Question: How does the patient history play a role?
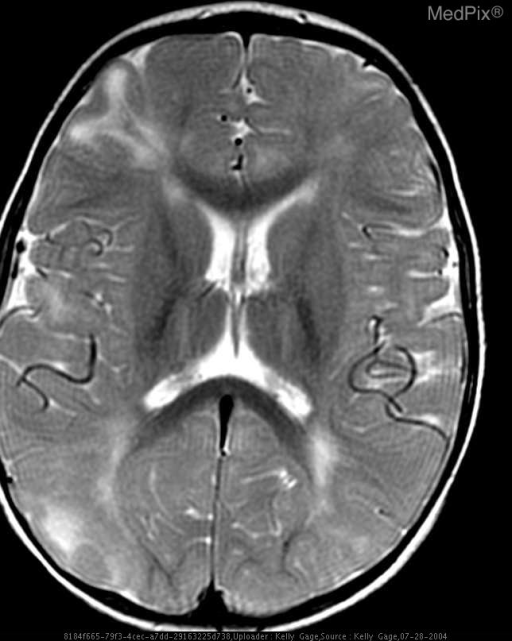
Answer: The patient's history of 8 month old male with sibling with tuberous sclerosis. is key in understanding the case.